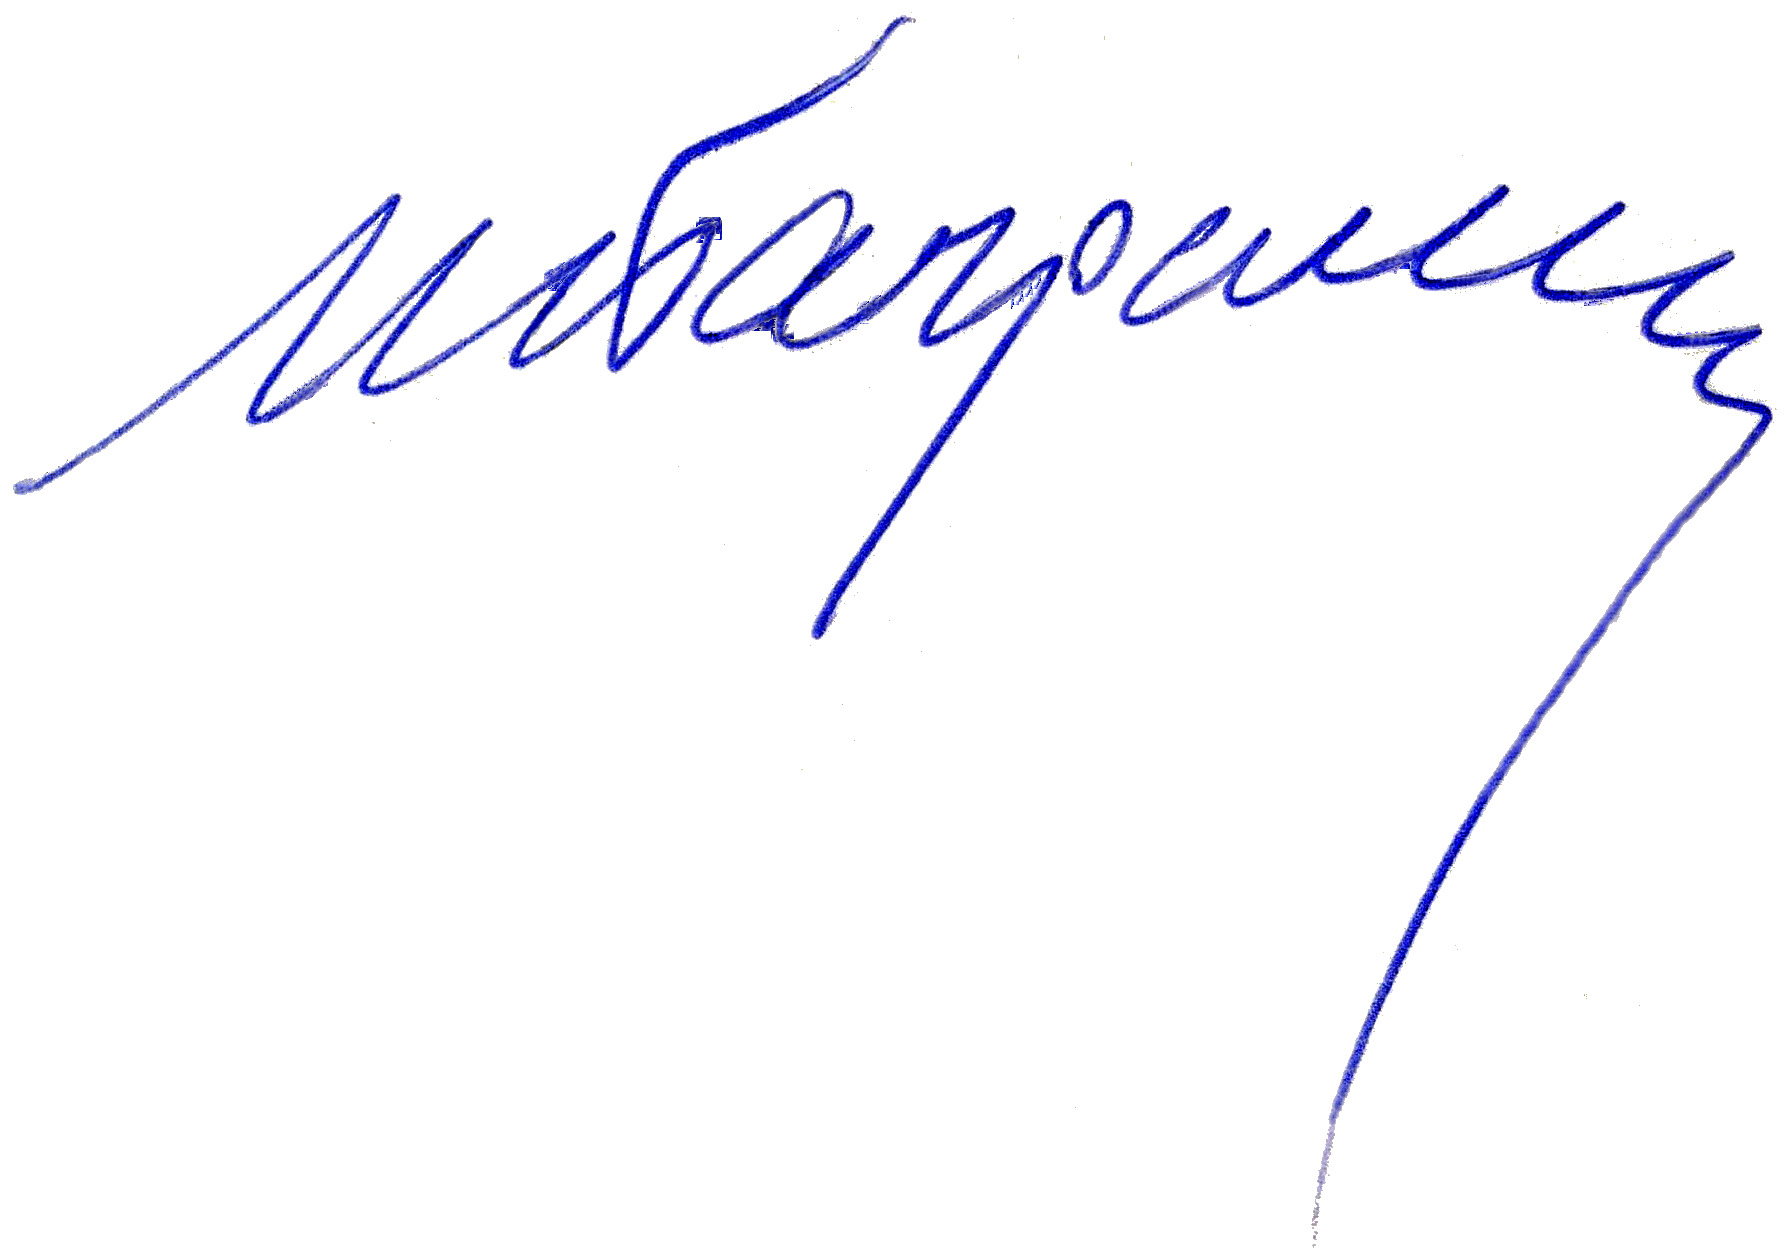
Signature of: ivan bagramyan